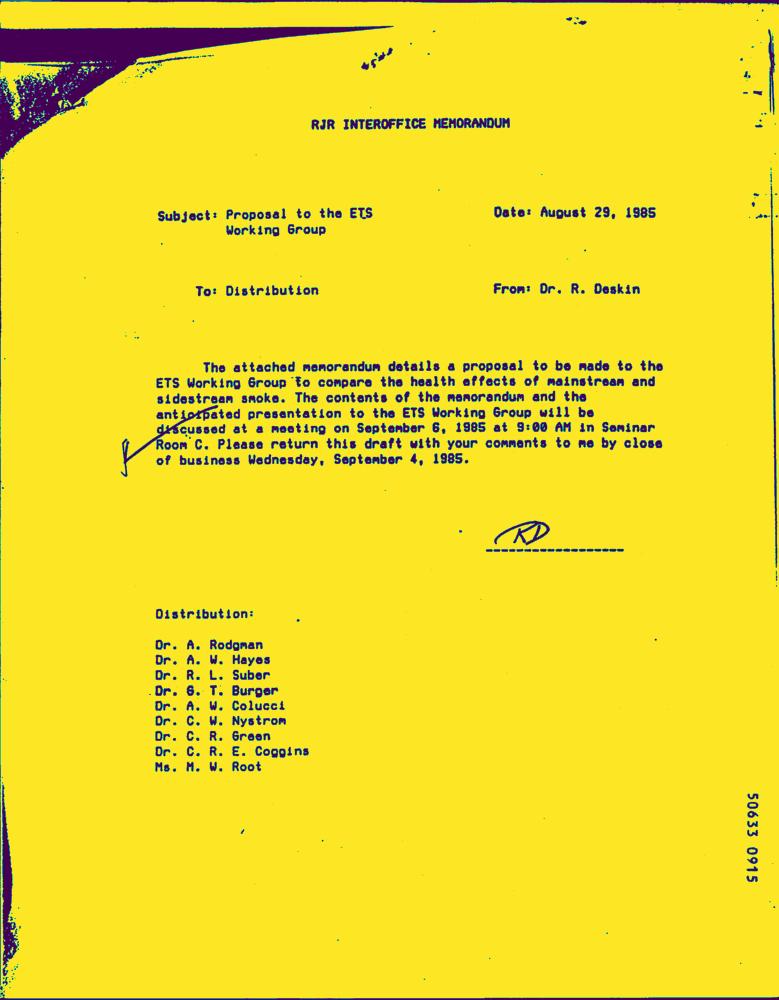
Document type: Letter-Doc